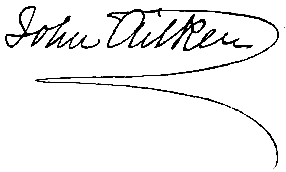
Signature of: john aitken